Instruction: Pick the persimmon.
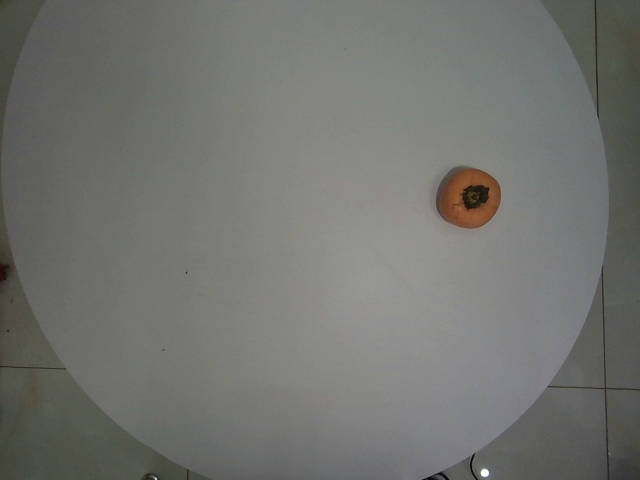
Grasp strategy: vertical